Question: What is the suspected problem?
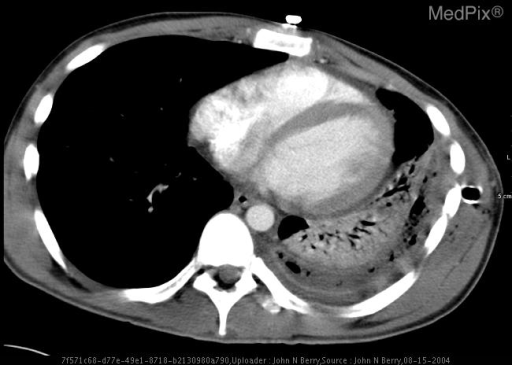
Answer: The findings suggest PA and lateral chest radiographs significant for an air-fluid level in the left mid-posterior chest (heart and mediastinal outlines preserved on PA, clearly posterior on lateral), silhouetting of the left hemidiaphram, and LLL/lingula air space disease. Axial CT of the chest with IV contrast significant for a loculated, rim-enhancing fluid collection with multiple pockets of air, consistent with a bronchopleural fistula vs. infection with a gas-forming organism, in the left posterior-lateral chest. The split-pleura sign is also present. CT findings also significant for air space consolidation with air bronchograms in the LLL and lingula.. Rim enhancement is seen and the split-pleura sign is demonstrated in the anterior-lateral and posterior-medial portions of the left hemi-thorax, indicating that the lesion is indeed an empyema. The empyema contains multiple areas of gas, indicating loculations within the pleural space. Also seen are likely areas of necrosis in the area between the consolidated lung and the pleura, suggestive of multiple small bronchopleural fistulas. There is air space consolidation with multiple air bronchograms.. The patient might have a history of 19 y/o male s/p facial and upper body burns without inhalation injury, history of intubation, mechanical ventilation, and multi-organism pneumonia with recurrent left-sided effusions requiring drainage with chest tubes. Extubated, chest tubes removed, and transferred to Ward after initial clinical improvement. Patient complained of being short of breath with exertion after a few days on the Ward. PA and lateral chest radiographs were obtained..